Question: What could the diagnosis suggest?
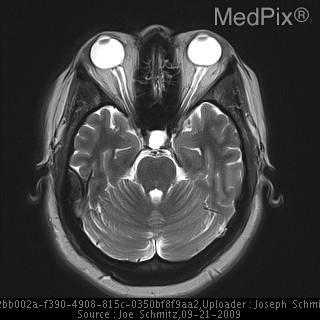
Answer: The possible diagnosis includes •  Idiopathic intracranial hypertension
•  Obstructive hydrocephalus
•  Intracranial mass lesion.